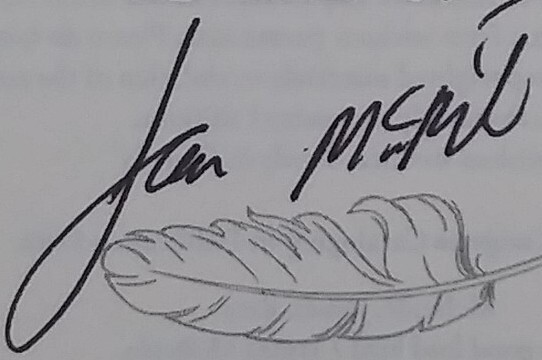
Signature of: james mcbride